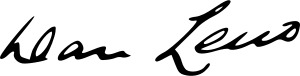
Signature of: dan leno